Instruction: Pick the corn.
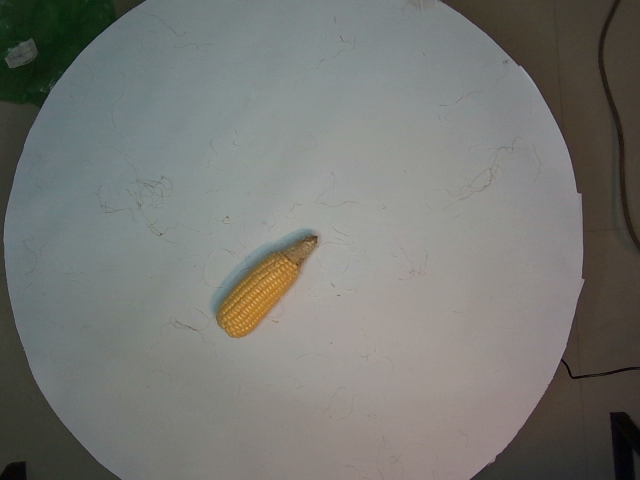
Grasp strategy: vertical